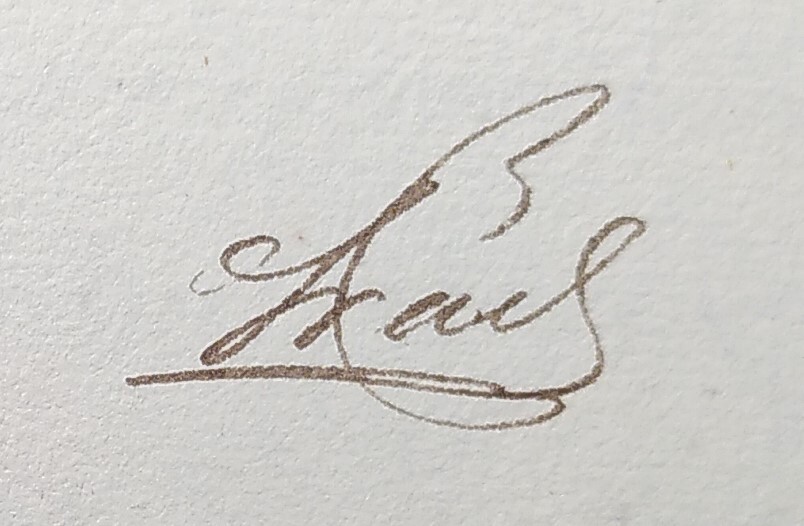
Signature of: otto praël